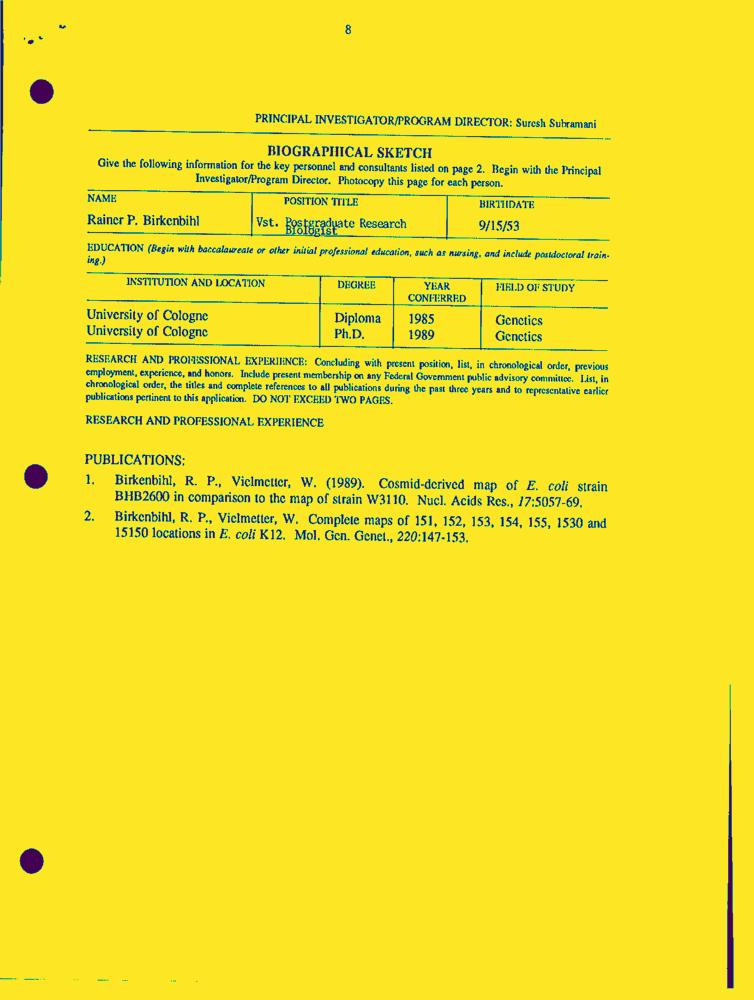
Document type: Resume-Doc